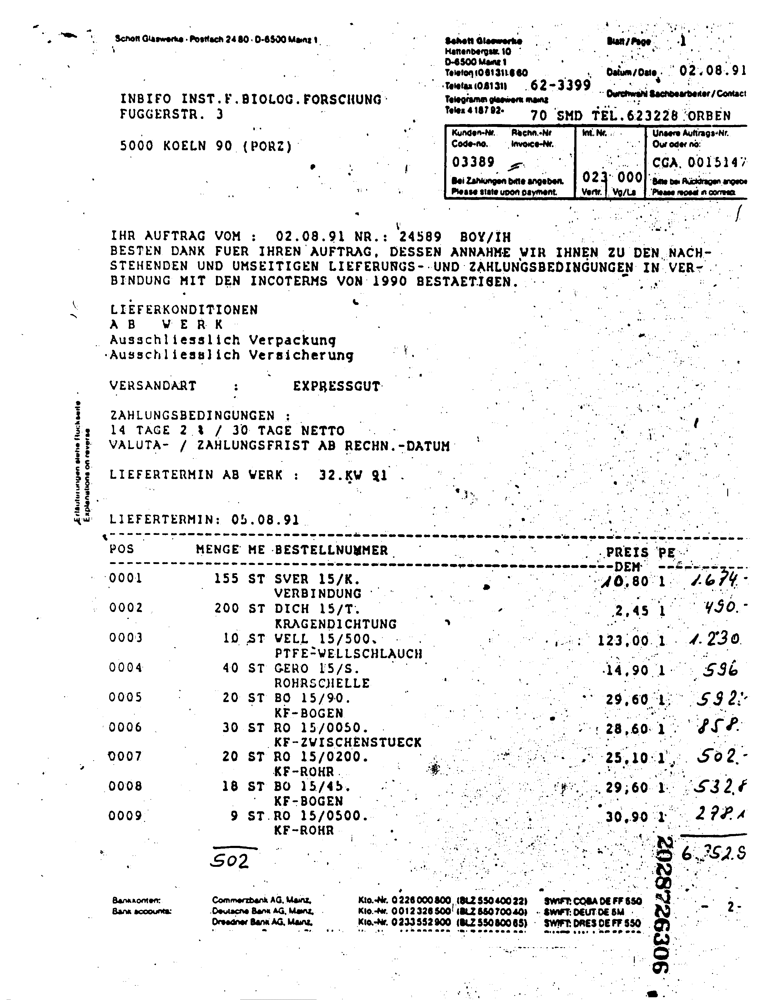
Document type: Invoice